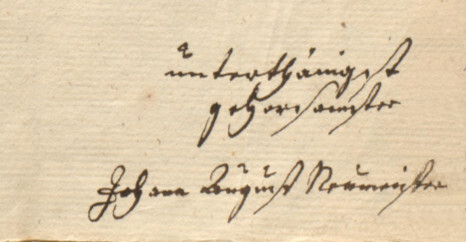
Signature of: johann august neumeister